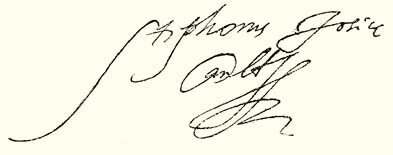
Signature of: istván jósika